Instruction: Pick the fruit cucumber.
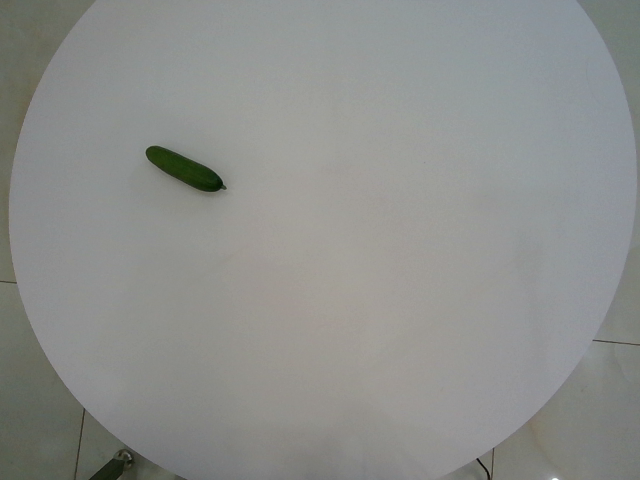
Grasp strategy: vertical